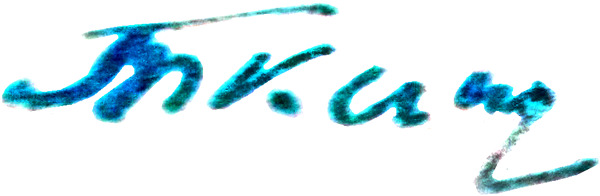
Signature of: taisiia tkach